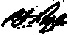
Signature of: patrick john ryan